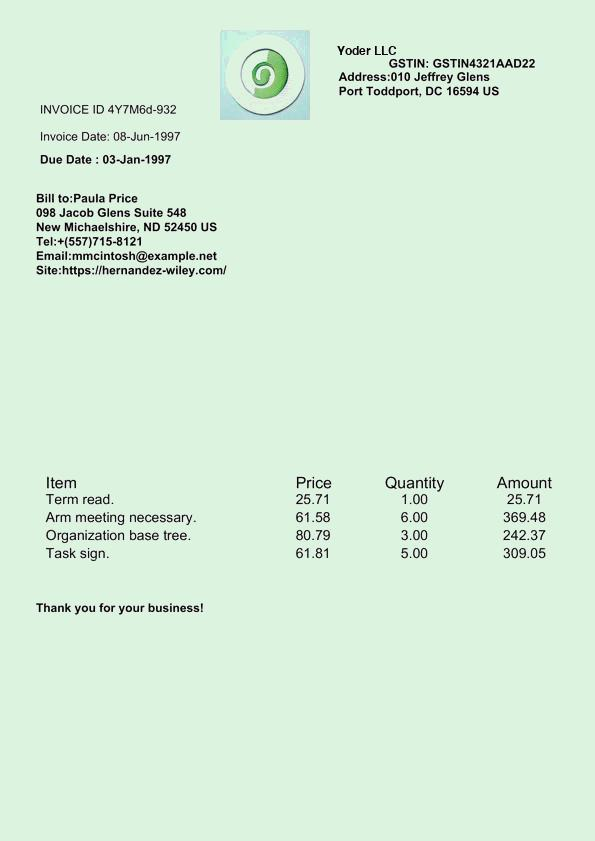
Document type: Invoice